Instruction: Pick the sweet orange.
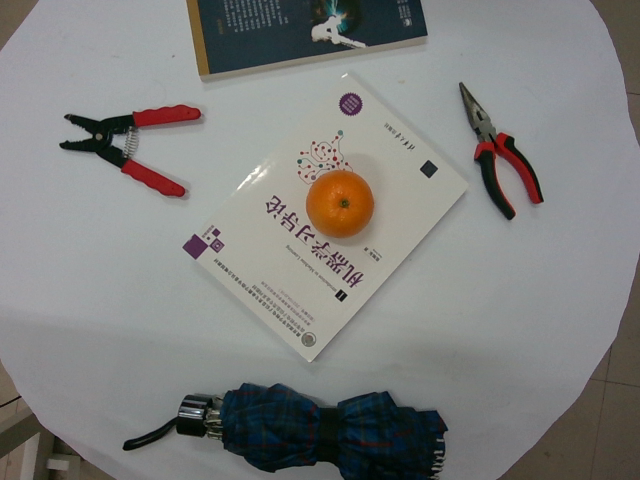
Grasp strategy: vertical